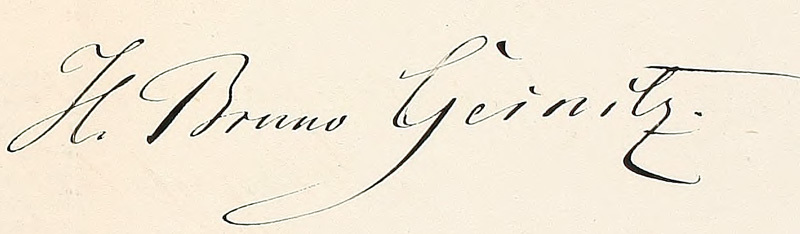
Signature of: hanns bruno geinitz